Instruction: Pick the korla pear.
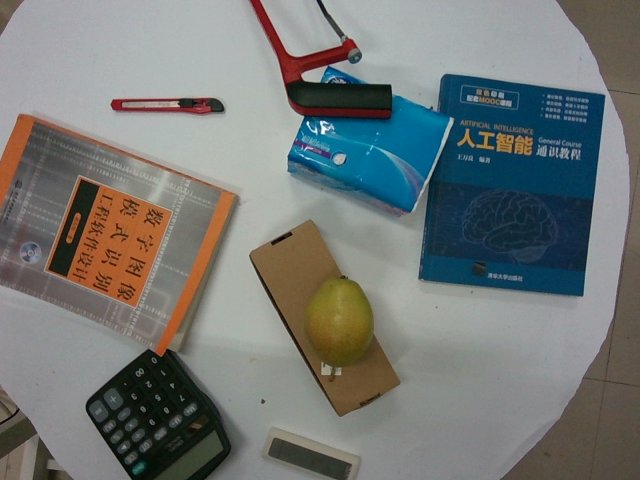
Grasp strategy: vertical